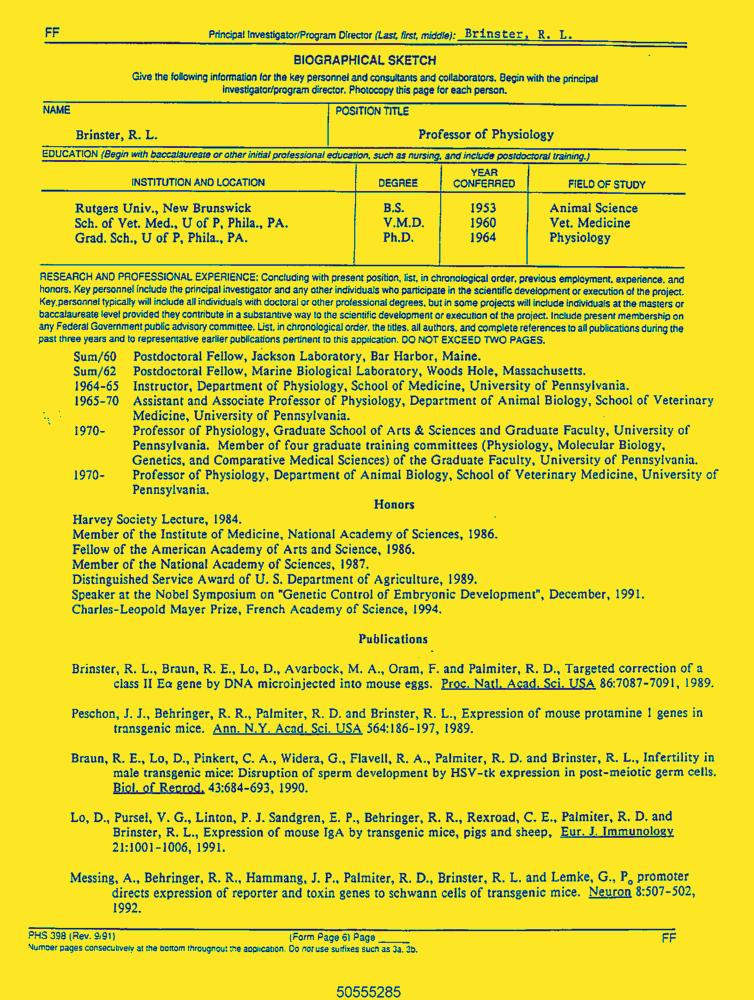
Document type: Resume-Doc